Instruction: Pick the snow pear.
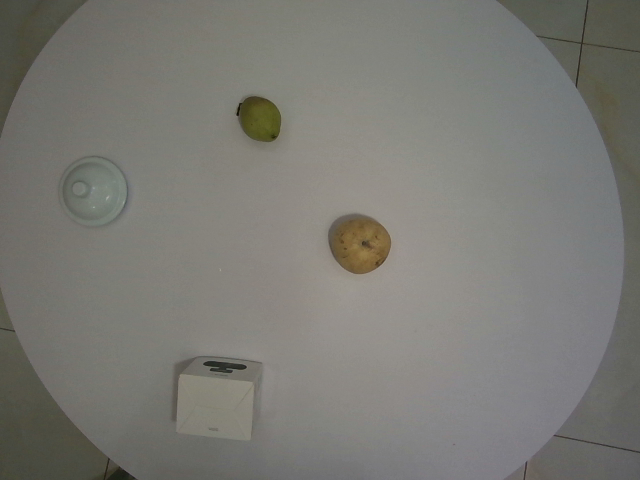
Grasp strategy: vertical